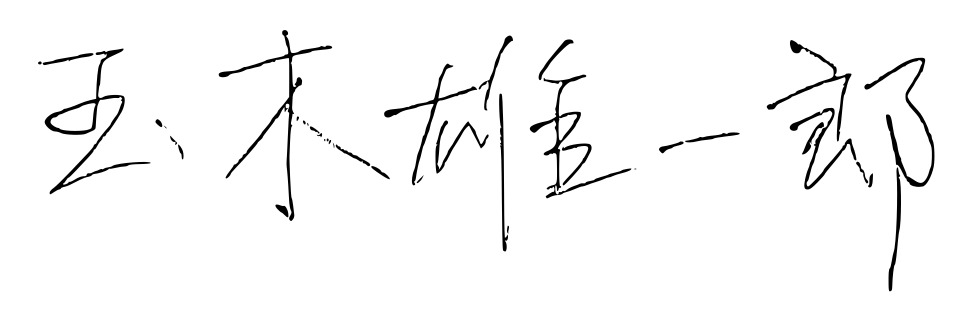
Signature of: yūichirō tamaki